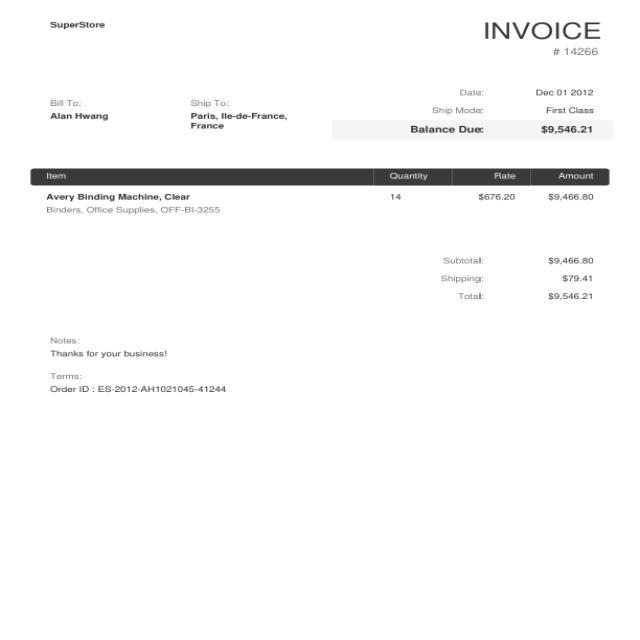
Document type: Invoice